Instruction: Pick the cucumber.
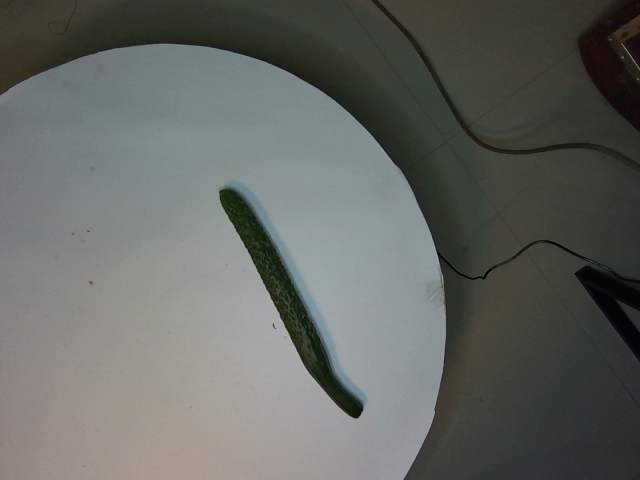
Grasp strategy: vertical